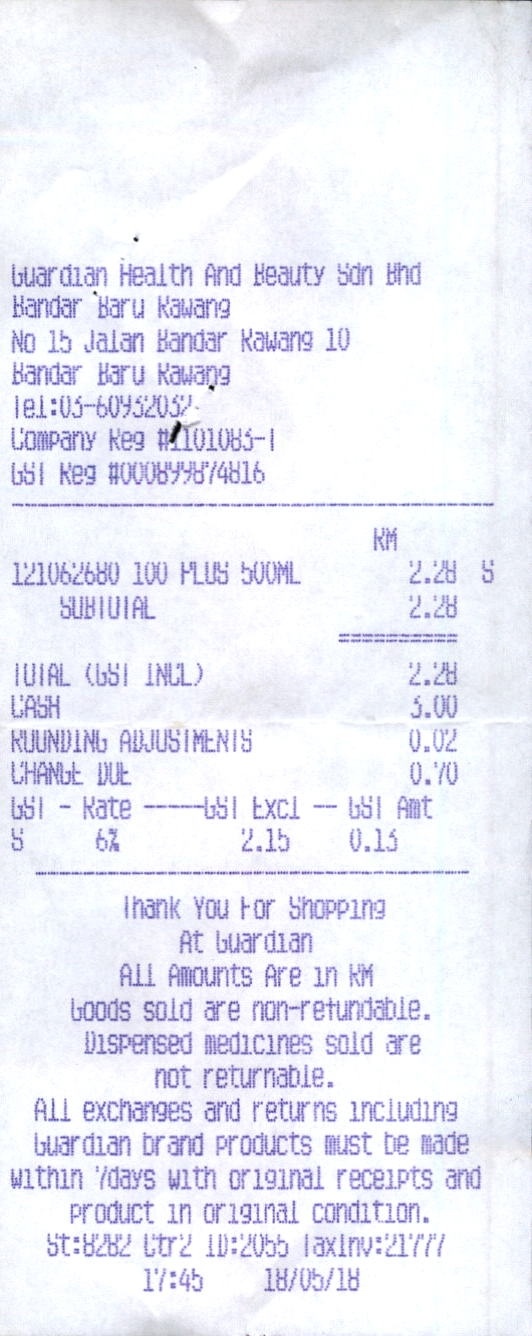
GUARDIAN HEALTH AND BEAUTY SDN BHD
BANDAR BARU RAWANG
NO 15 JALAN BANDAR RAWANG 10
BANDAR BARU RAWANG
TEL:03-60932032
COMPANY REG #1101083-1
GST REG #000899874816
RM
121062680 100 PLUS 500ML
2.28 S
SUBTOTAL
2.28
TOTAL (GST INCL)
2.28
CASH
3.00
ROUNDING ADJUSTMENTS
0.02
CHANGE DUE
0.70
GST
S
6%
2.15
0.13
THANK YOU FOR SHOPPING
AT GUARDIAN
ALL AMOUNTS ARE IN RM
GOODS SOLD ARE NON-REFUNDABLE.
DISPENSED MEDICINES SOLD ARE
NOT RETURNABLE.
ALL EXCHANGES AND RETURNS INCLUDING
GUARDIAN BRAND PRODUCTS MUST BE MADE
WITHIN 7DAYS WITH ORIGINAL RECEIPTS AND
PRODUCT IN ORIGINAL CONDITION.
ST:8282 CTR2 ID:2055 TAXINV:21777
17:45
RATE
GST EXCL
GST AMT
18/05/18